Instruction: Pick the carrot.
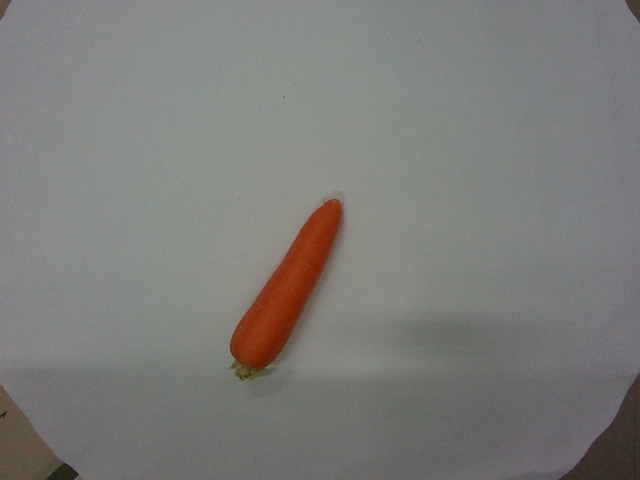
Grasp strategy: vertical